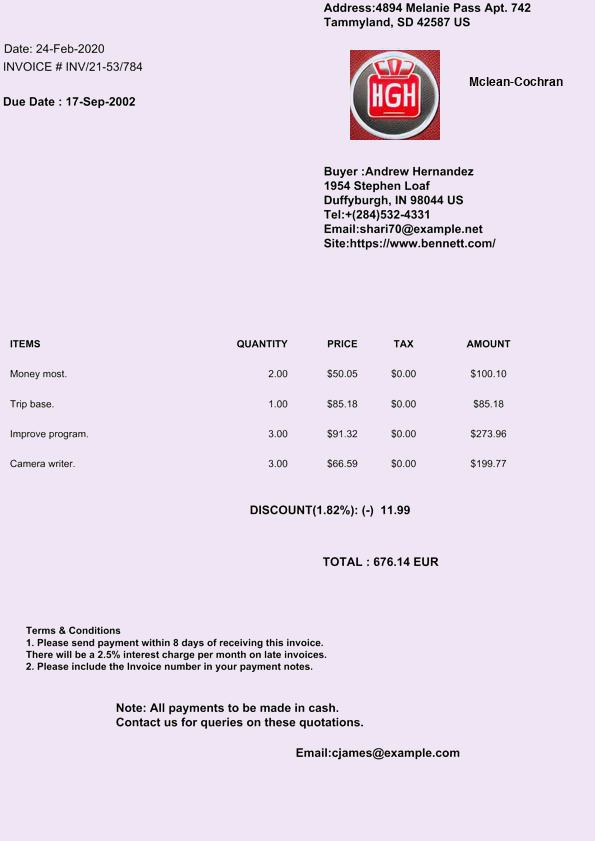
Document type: Invoice